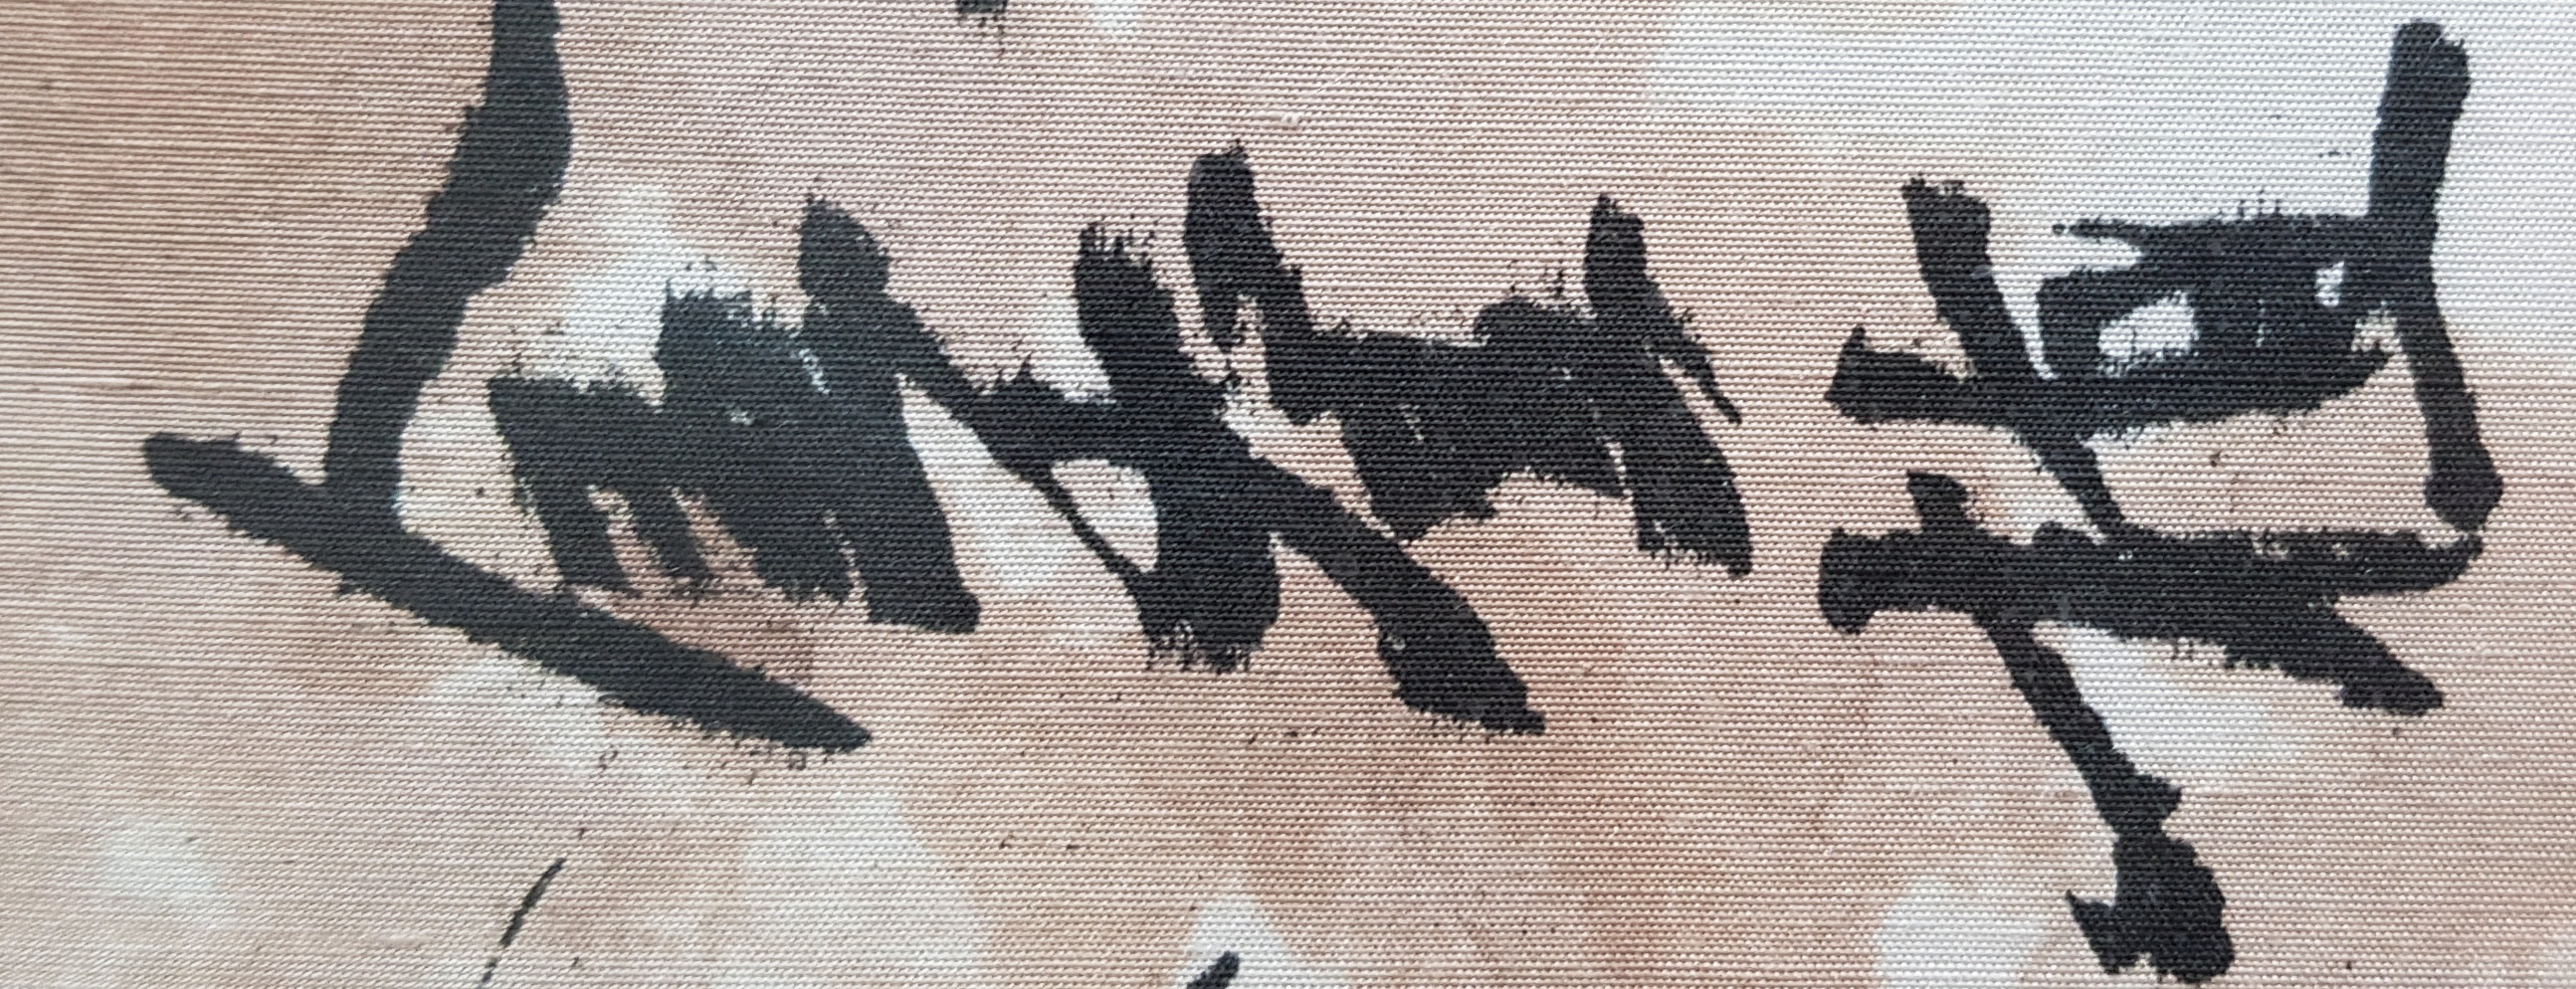
Signature of: kim kyu sik